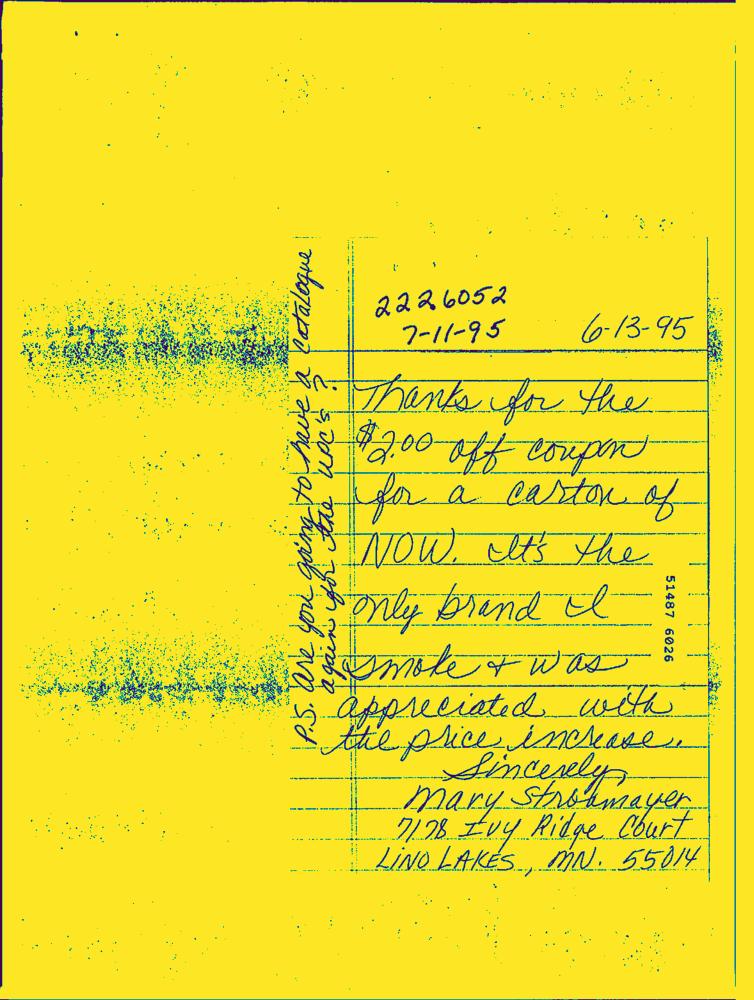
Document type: Hand-Written